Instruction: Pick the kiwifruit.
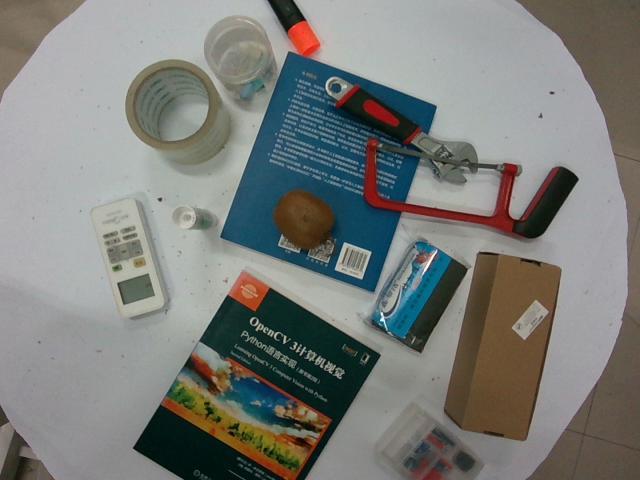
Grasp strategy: vertical